Question: What do the imaging results show?
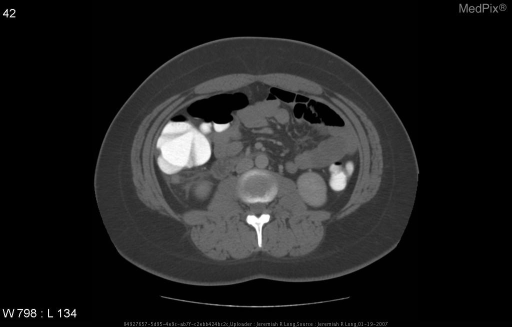
Answer: The imaging shows Axial CT images from the mid abdomen following oral and intravenous contrast material administration demonstrate a blind-ending loop of bowel arising from the cecum directed superiorly with the tip just inferior to the inferior margin of the liver.  The bowel loop is not filled with contrast and measures 1.3 cm from outer wall to outer wall in diameter.  There is some associated inflammatory infiltration of the mesentary and a small amount of perinephric fluid anterior to the right kidney.  There is no free air or abnormal fluid collections to suggest abscess formation. Axial CT images from the mid abdomen following oral and intravenous contrast material administration demonstrate a blind-ending loop of bowel arising from the cecum directed superiorly with the tip just inferior to the inferior margin of the liver.  The bowel loop is not filled with contrast and measures 1.3 cm from outer wall to outer wall in diameter.  There is some associated inflammatory infiltration of the mesentary and a small amount of perinephric fluid anterior to the right kidney.  There is no free air or abnormal fluid collections to suggest abscess formation..